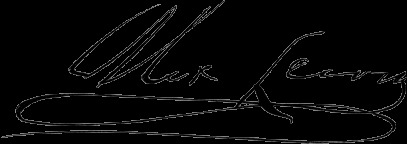
Signature of: alexander lewis